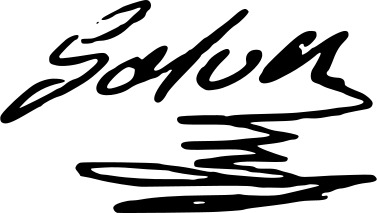
Signature of: antonio gálvez arce